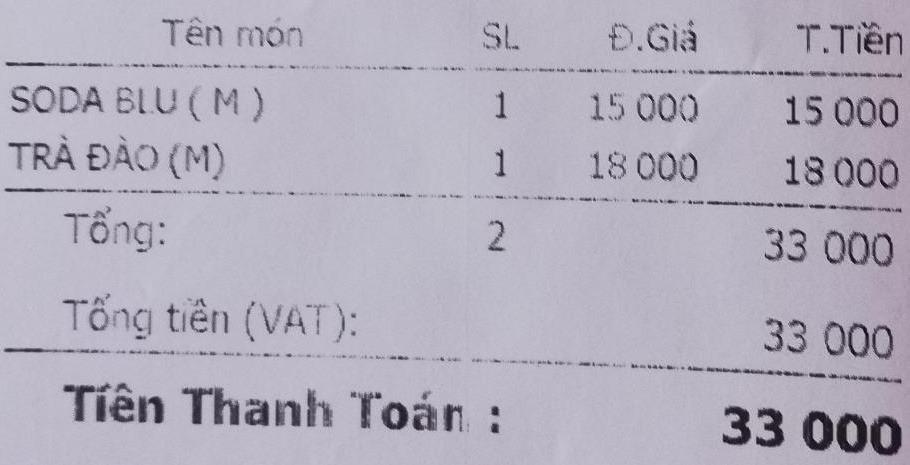
<table>
<tr>
<th>Tên món</th>
<th>SL</th>
<th>Đ.Giá</th>
<th>T.Tiền</th>
</tr>
<tr>
<td>SODA BLU ( M )</td>
<td>1</td>
<td>15 000</td>
<td>15 000</td>
</tr>
<tr>
<td>TRÀ ĐÀO (M)</td>
<td>1</td>
<td>18 000</td>
<td>18 000</td>
</tr>
<tr>
<td>Tổng:</td>
<td>2</td>
<td></td>
<td>33 000</td>
</tr>
</table>

Tổng tiền (VAT): 33 000

Tiền Thanh Toán : 33 000